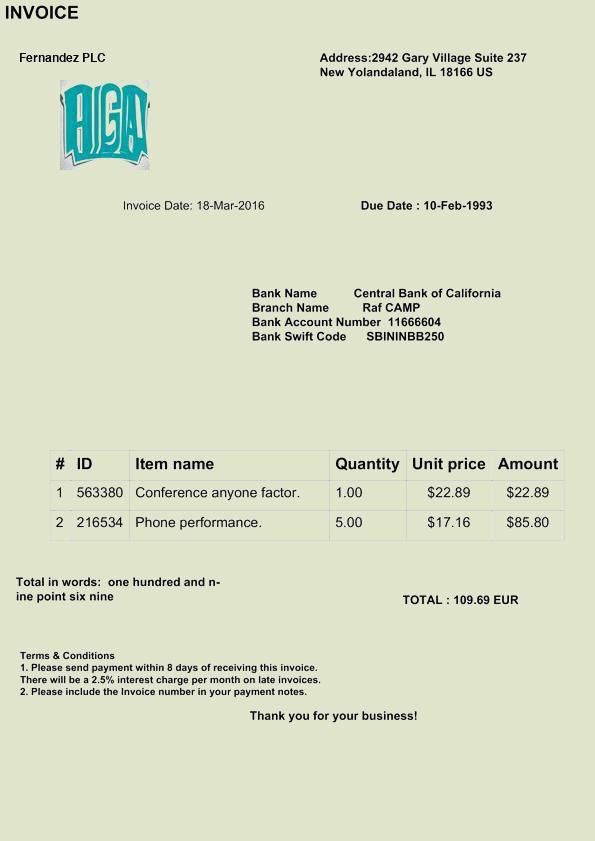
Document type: Invoice